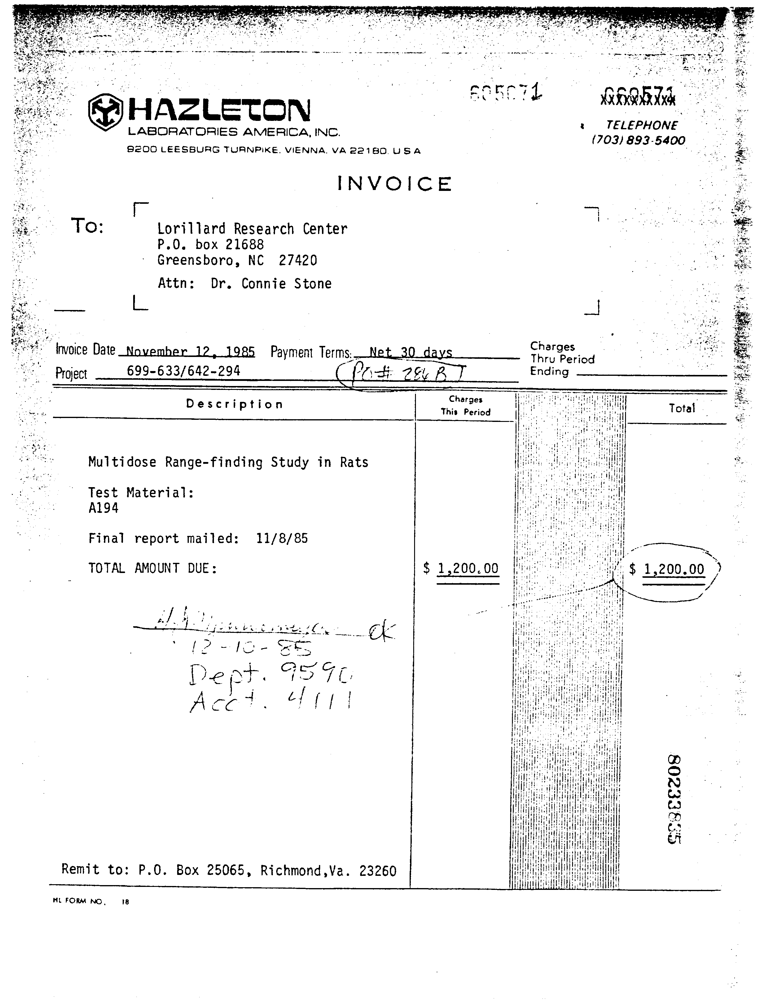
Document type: Invoice